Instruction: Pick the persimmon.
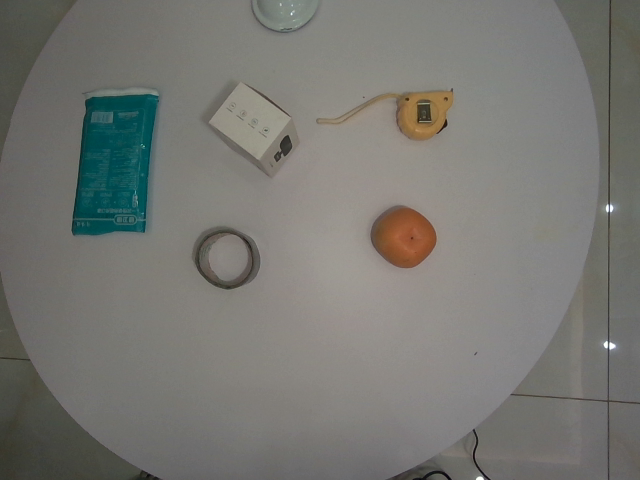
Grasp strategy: vertical